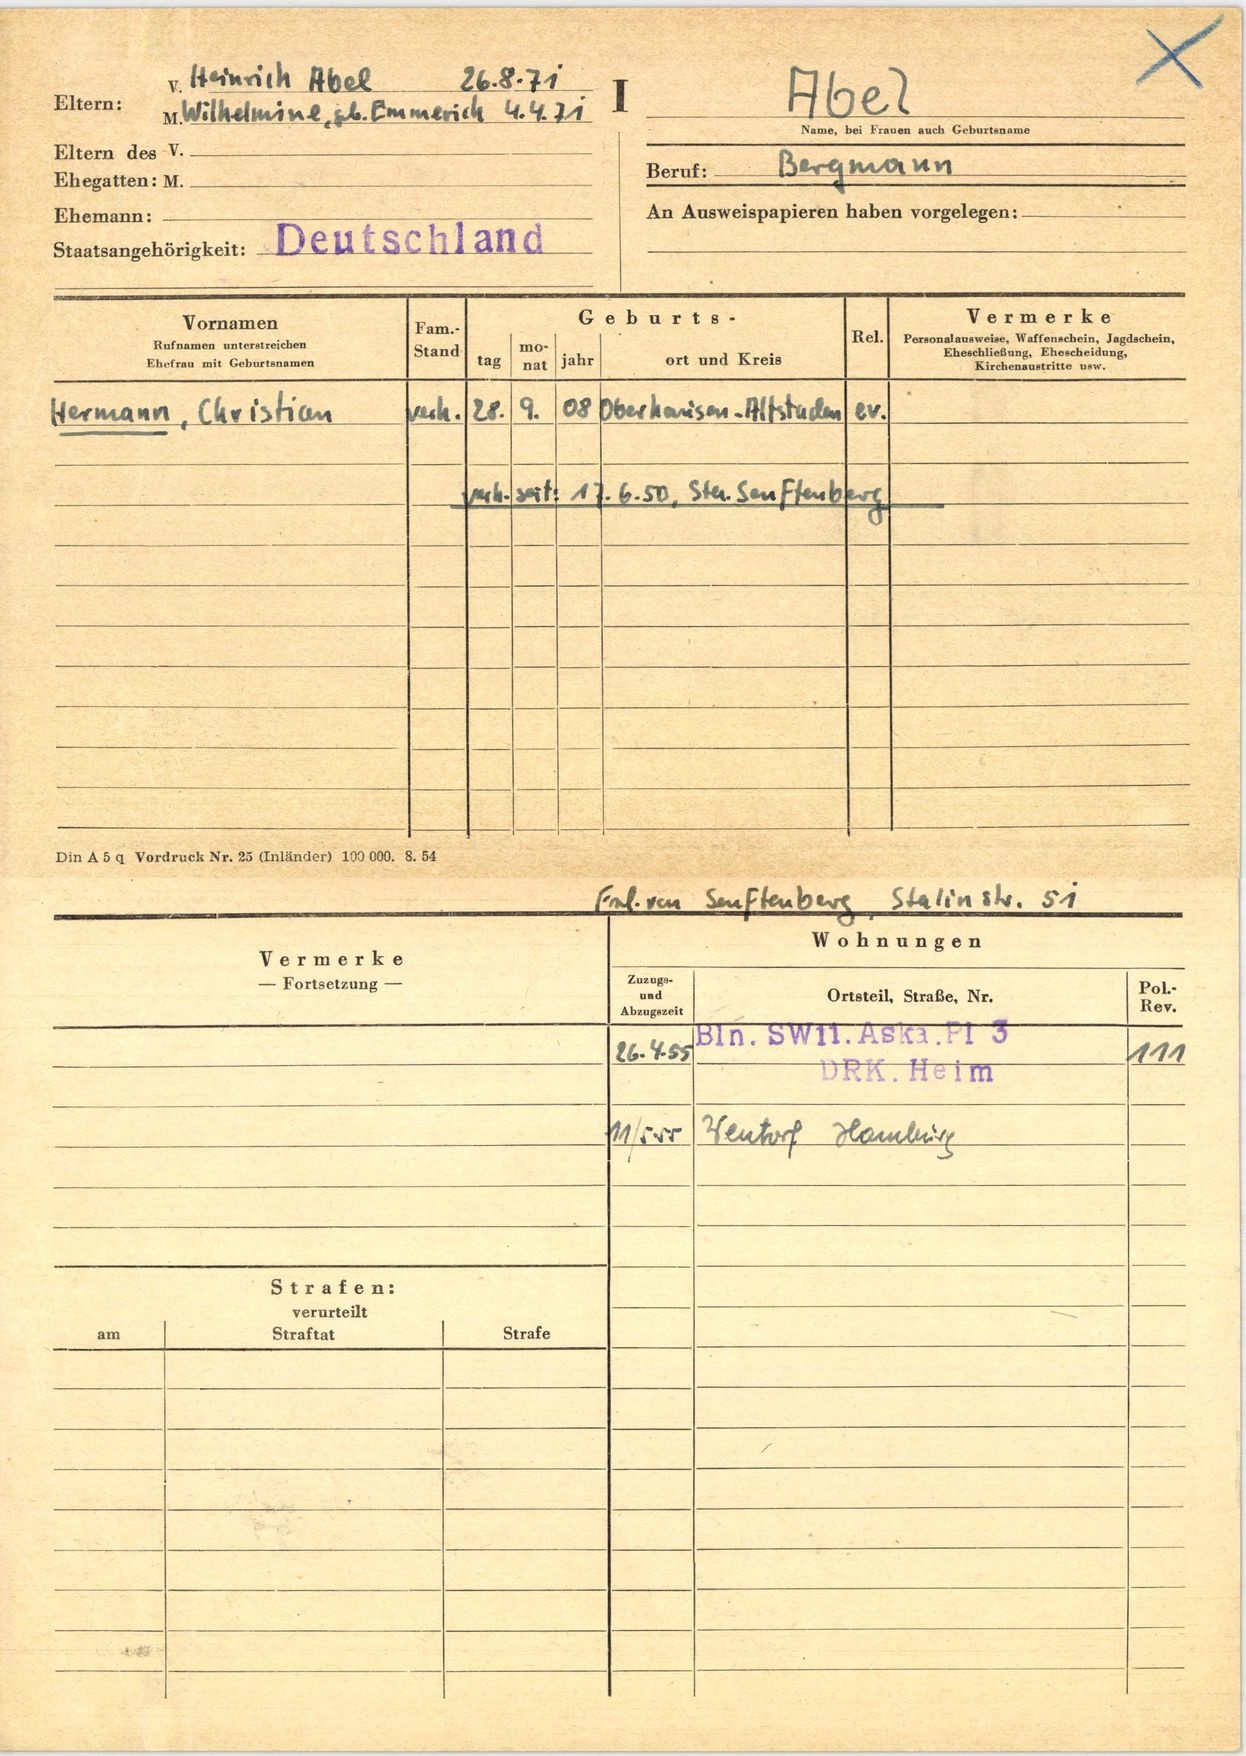
Abel